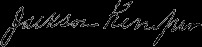
Signature of: jackson kemper